Question: Can you provide the account number mentioned in the document?
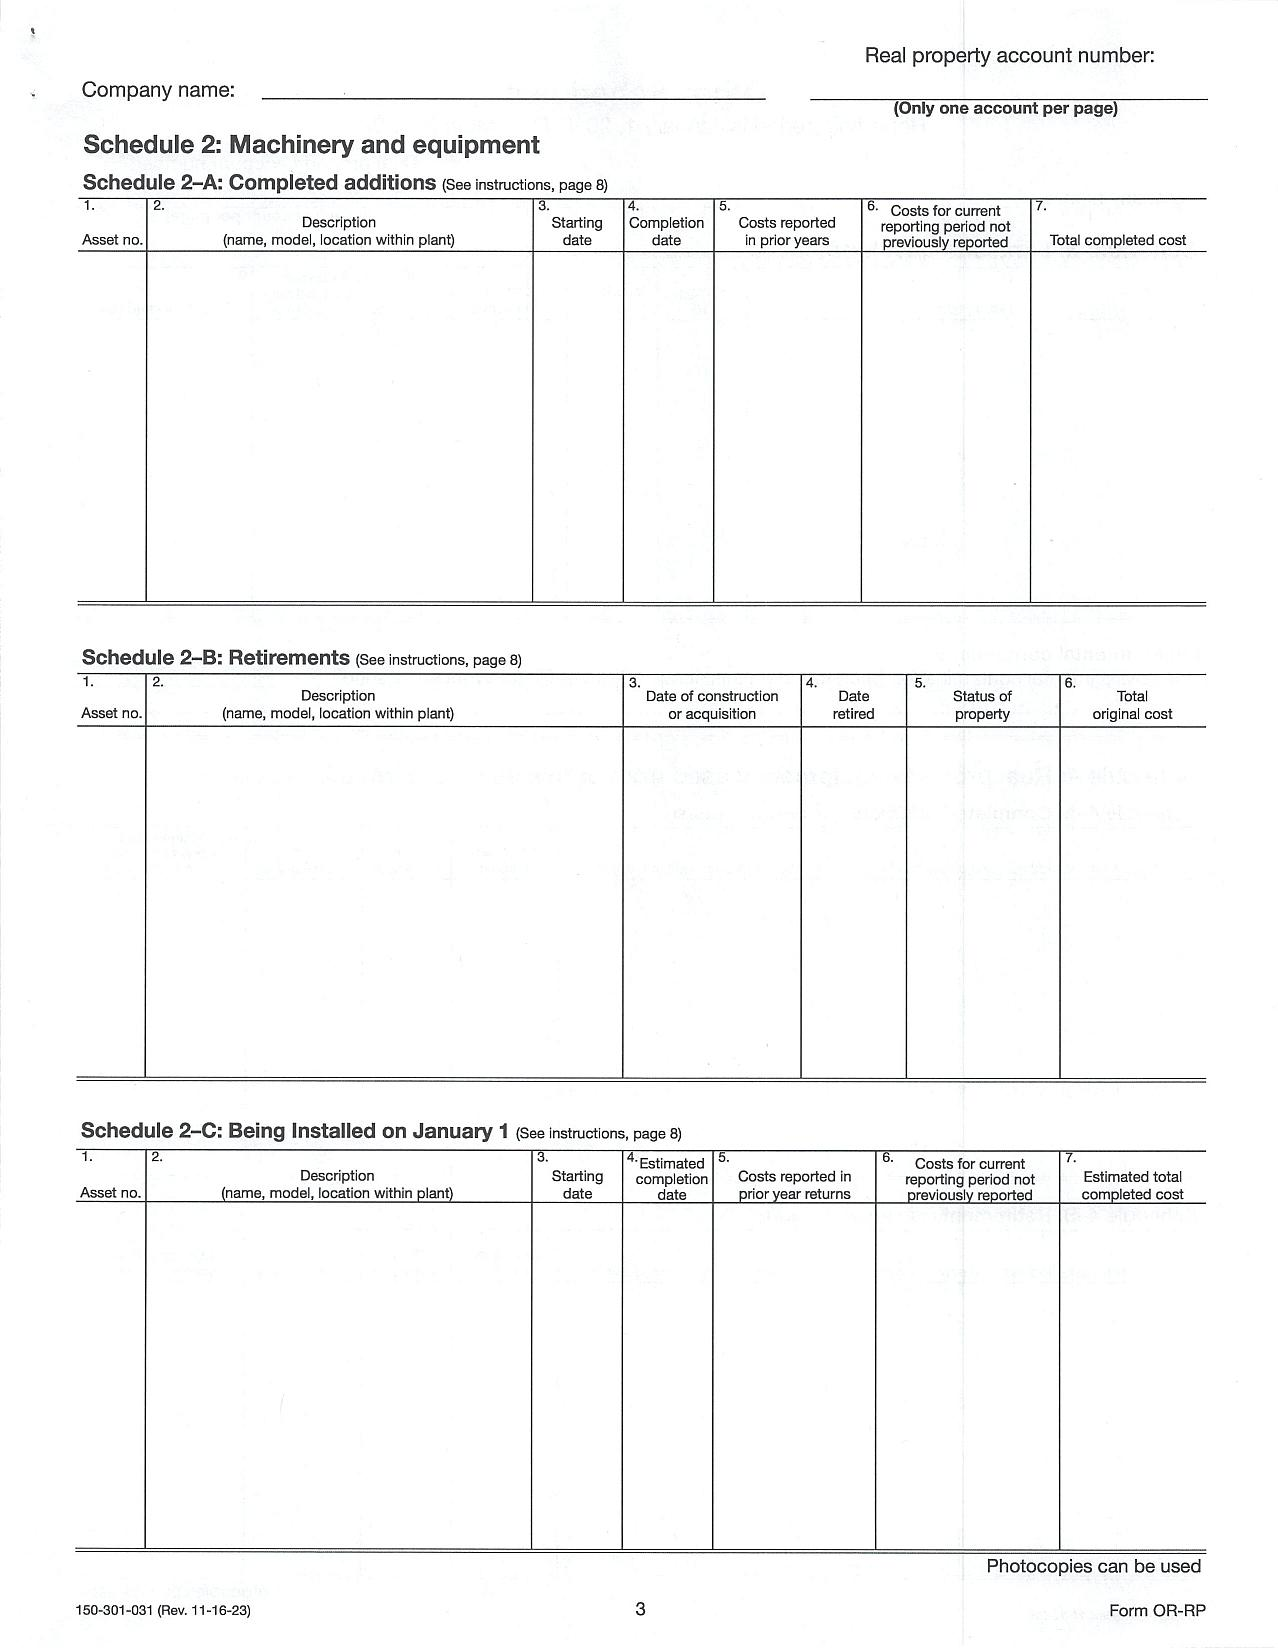
Answer: "(Only one account per page)"